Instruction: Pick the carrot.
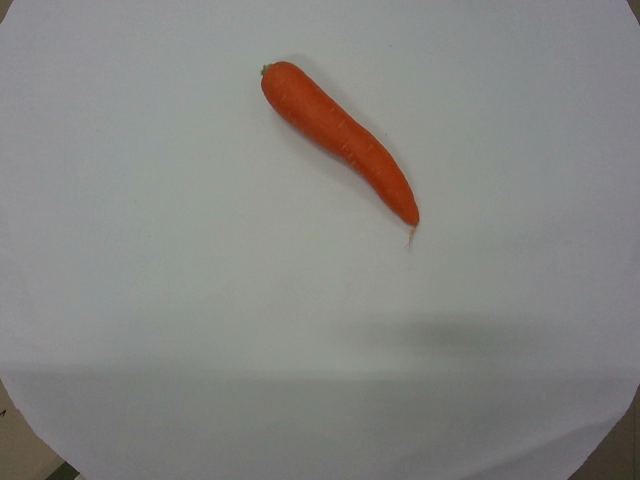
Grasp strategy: vertical